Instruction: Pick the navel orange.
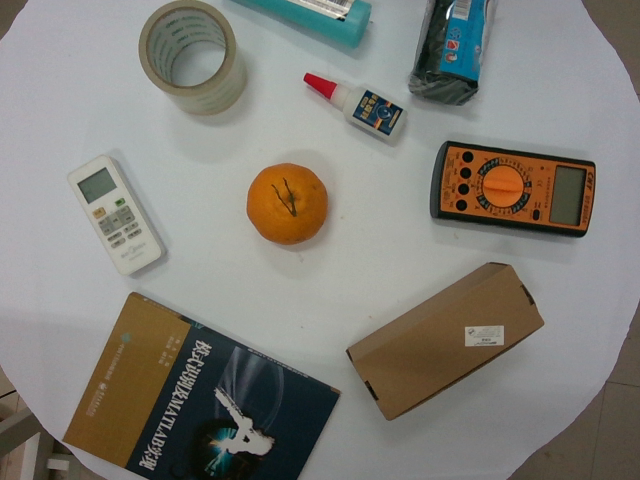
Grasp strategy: vertical